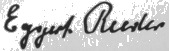
Signature of: eggert reeder